Question: How does the patient history play a role?
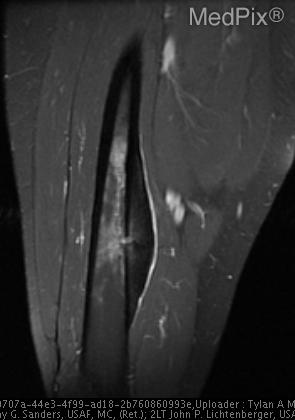
Answer: The patient's history of 29-year-old man with 3 year history of gradually worsening right medial thigh pain, eventually requiring the use of crutches for ambulation.  Pain was worse at night, but never woke him from sleep.  NSAIDs provided temporary relief of symptoms. is key in understanding the case.